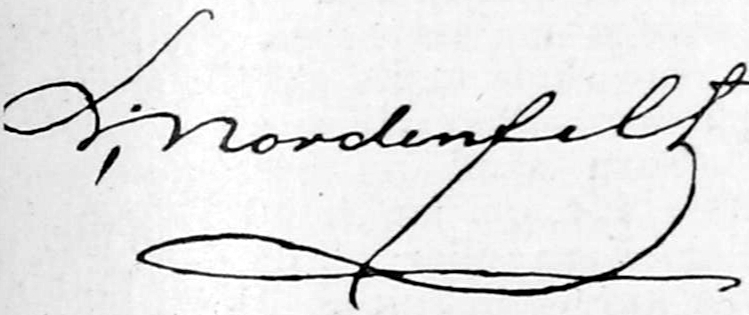
Signature of: leonard nordenfelt